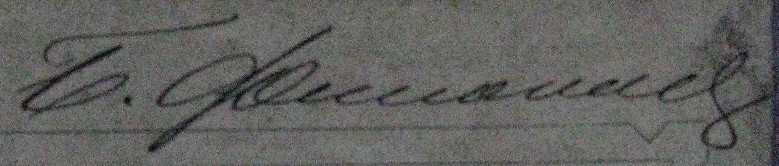
Signature of: q61113197